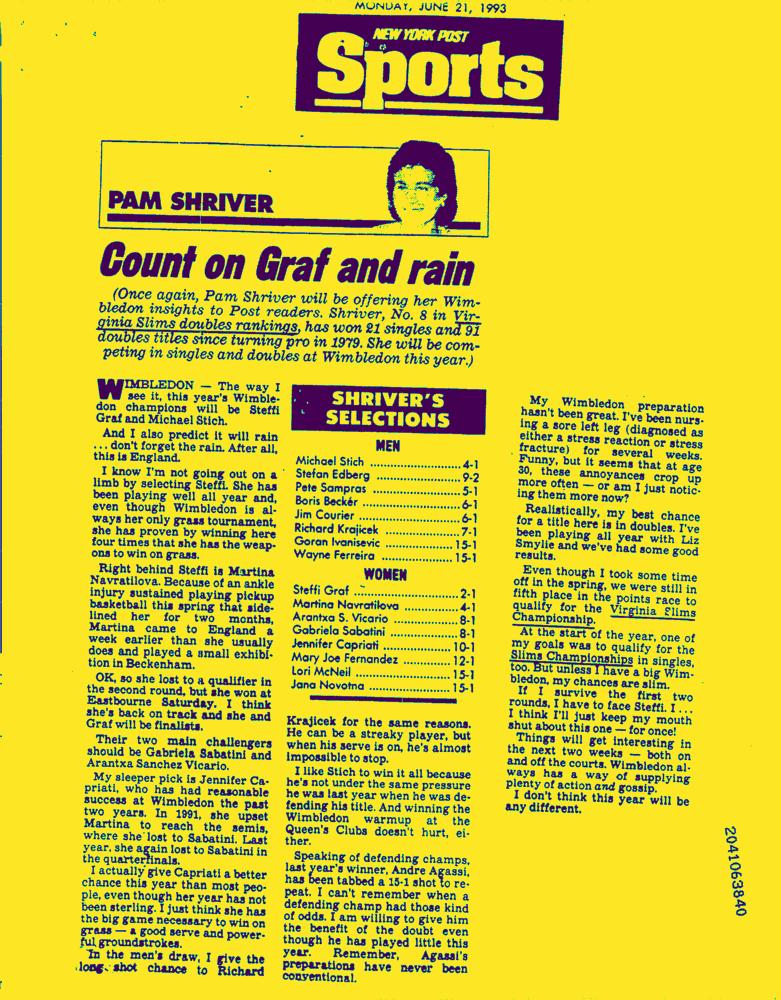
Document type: News-Article